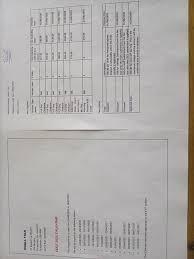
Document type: Invoice